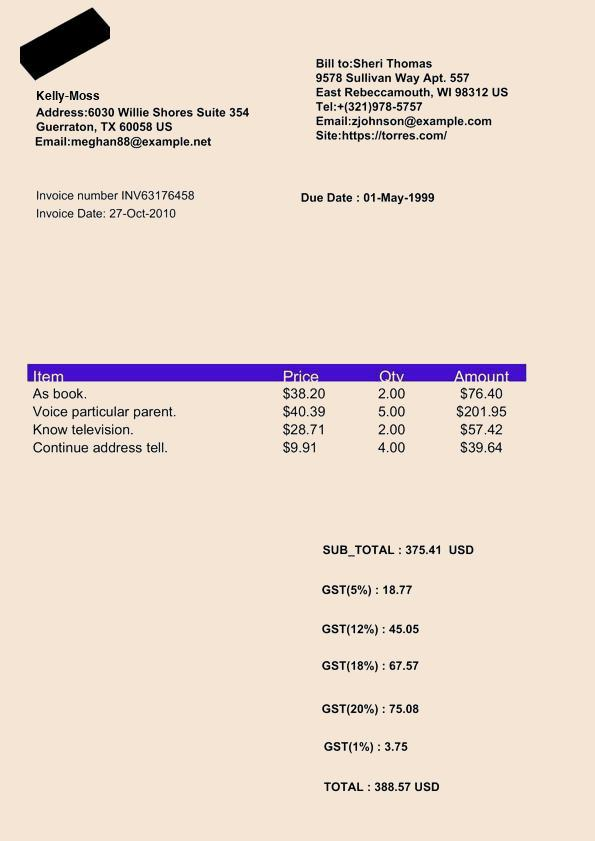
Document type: Invoice